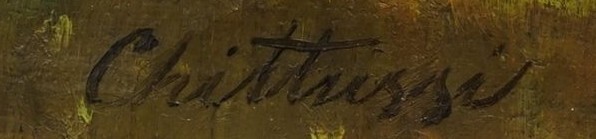
Signature of: antonín chittussi